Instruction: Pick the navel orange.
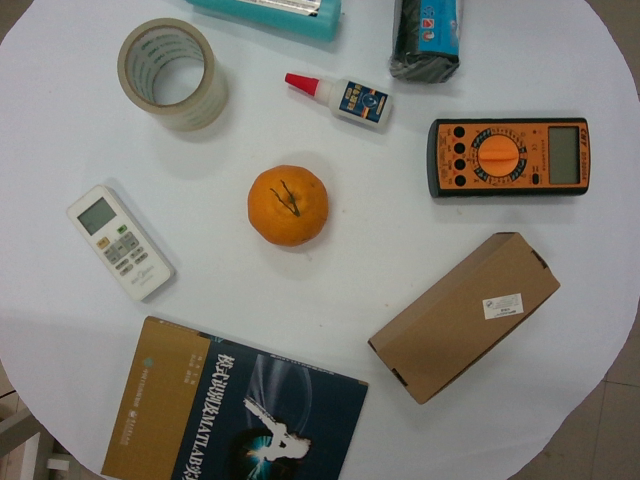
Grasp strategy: vertical